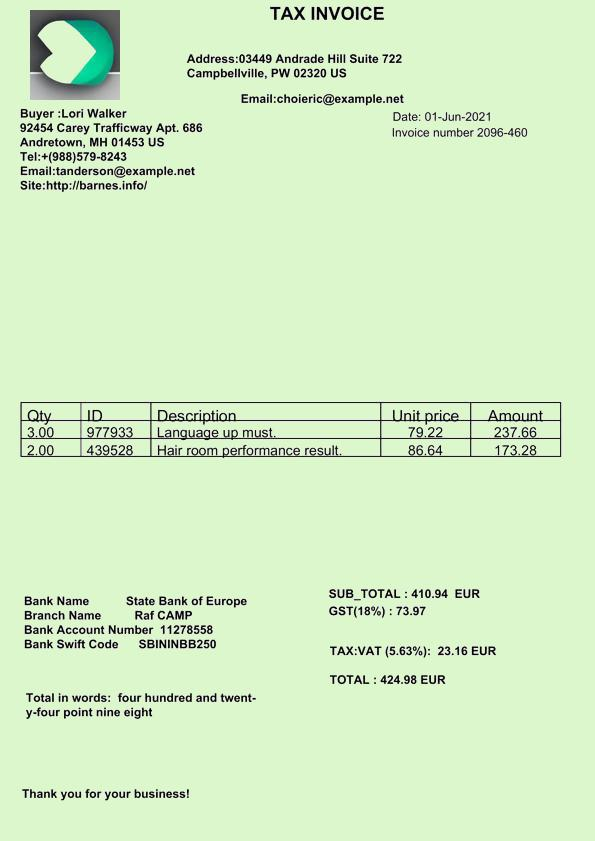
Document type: Invoice